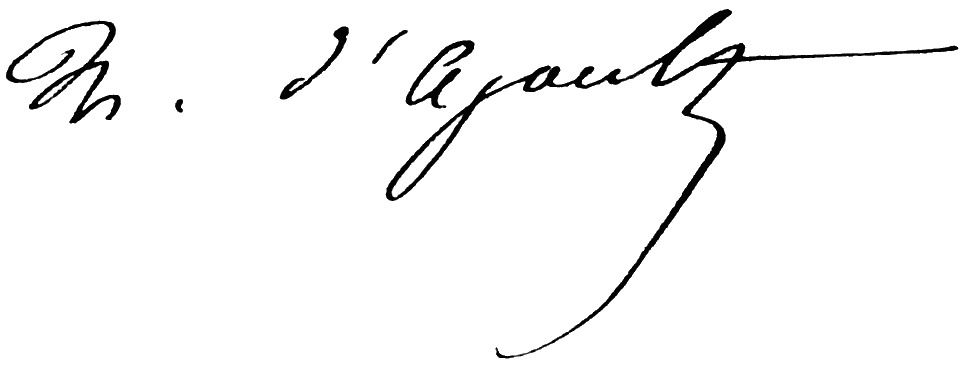
Signature of: marie d agoult